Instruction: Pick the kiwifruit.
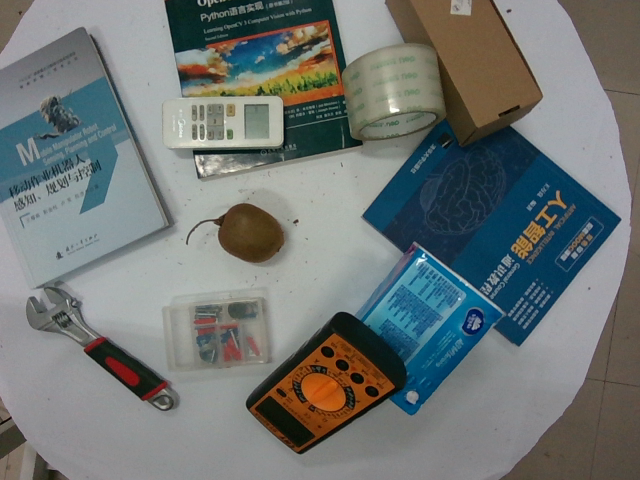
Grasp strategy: vertical